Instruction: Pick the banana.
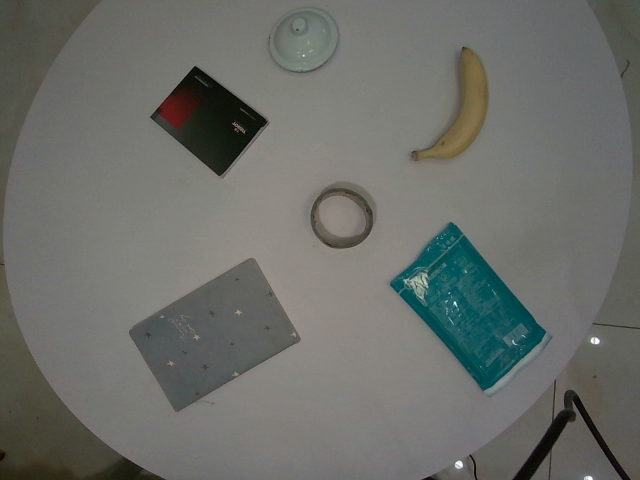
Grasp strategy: vertical